Question: What might the diagnosis be?
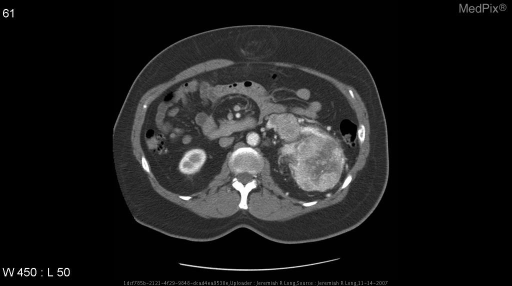
Answer: The possible diagnosis includes Renal cell carcinoma
Oncocytoma
Metastatic disease.